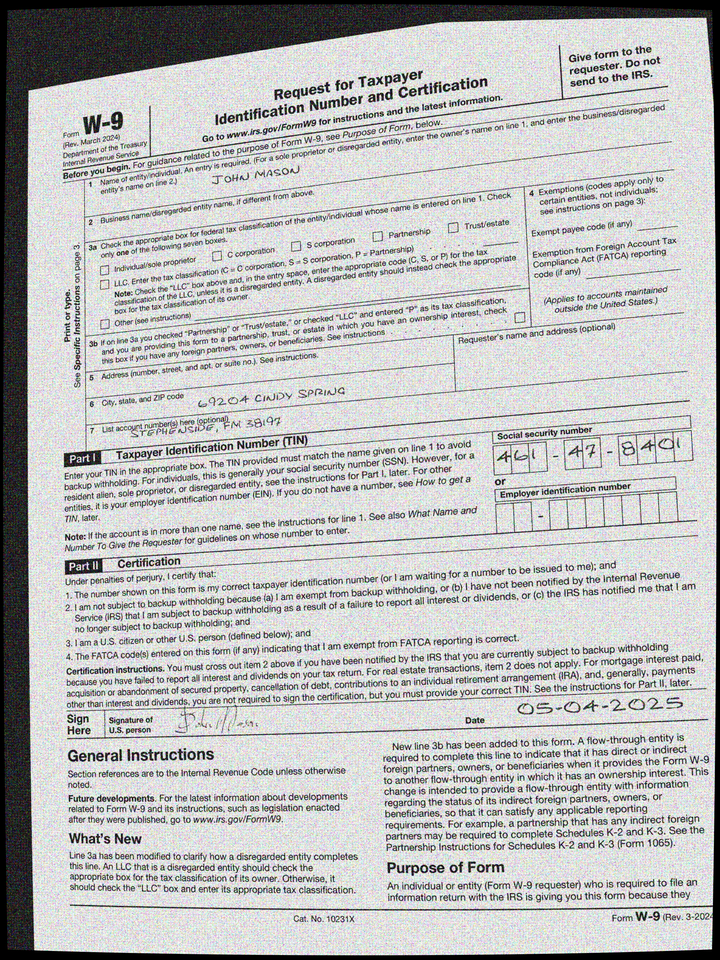
adr1: 69204 Cindy Spring
adr2: Stephenside, FM 38197
cbx: no
ssn: 461478401
enm: John Mason
sdt: 05-04-2025